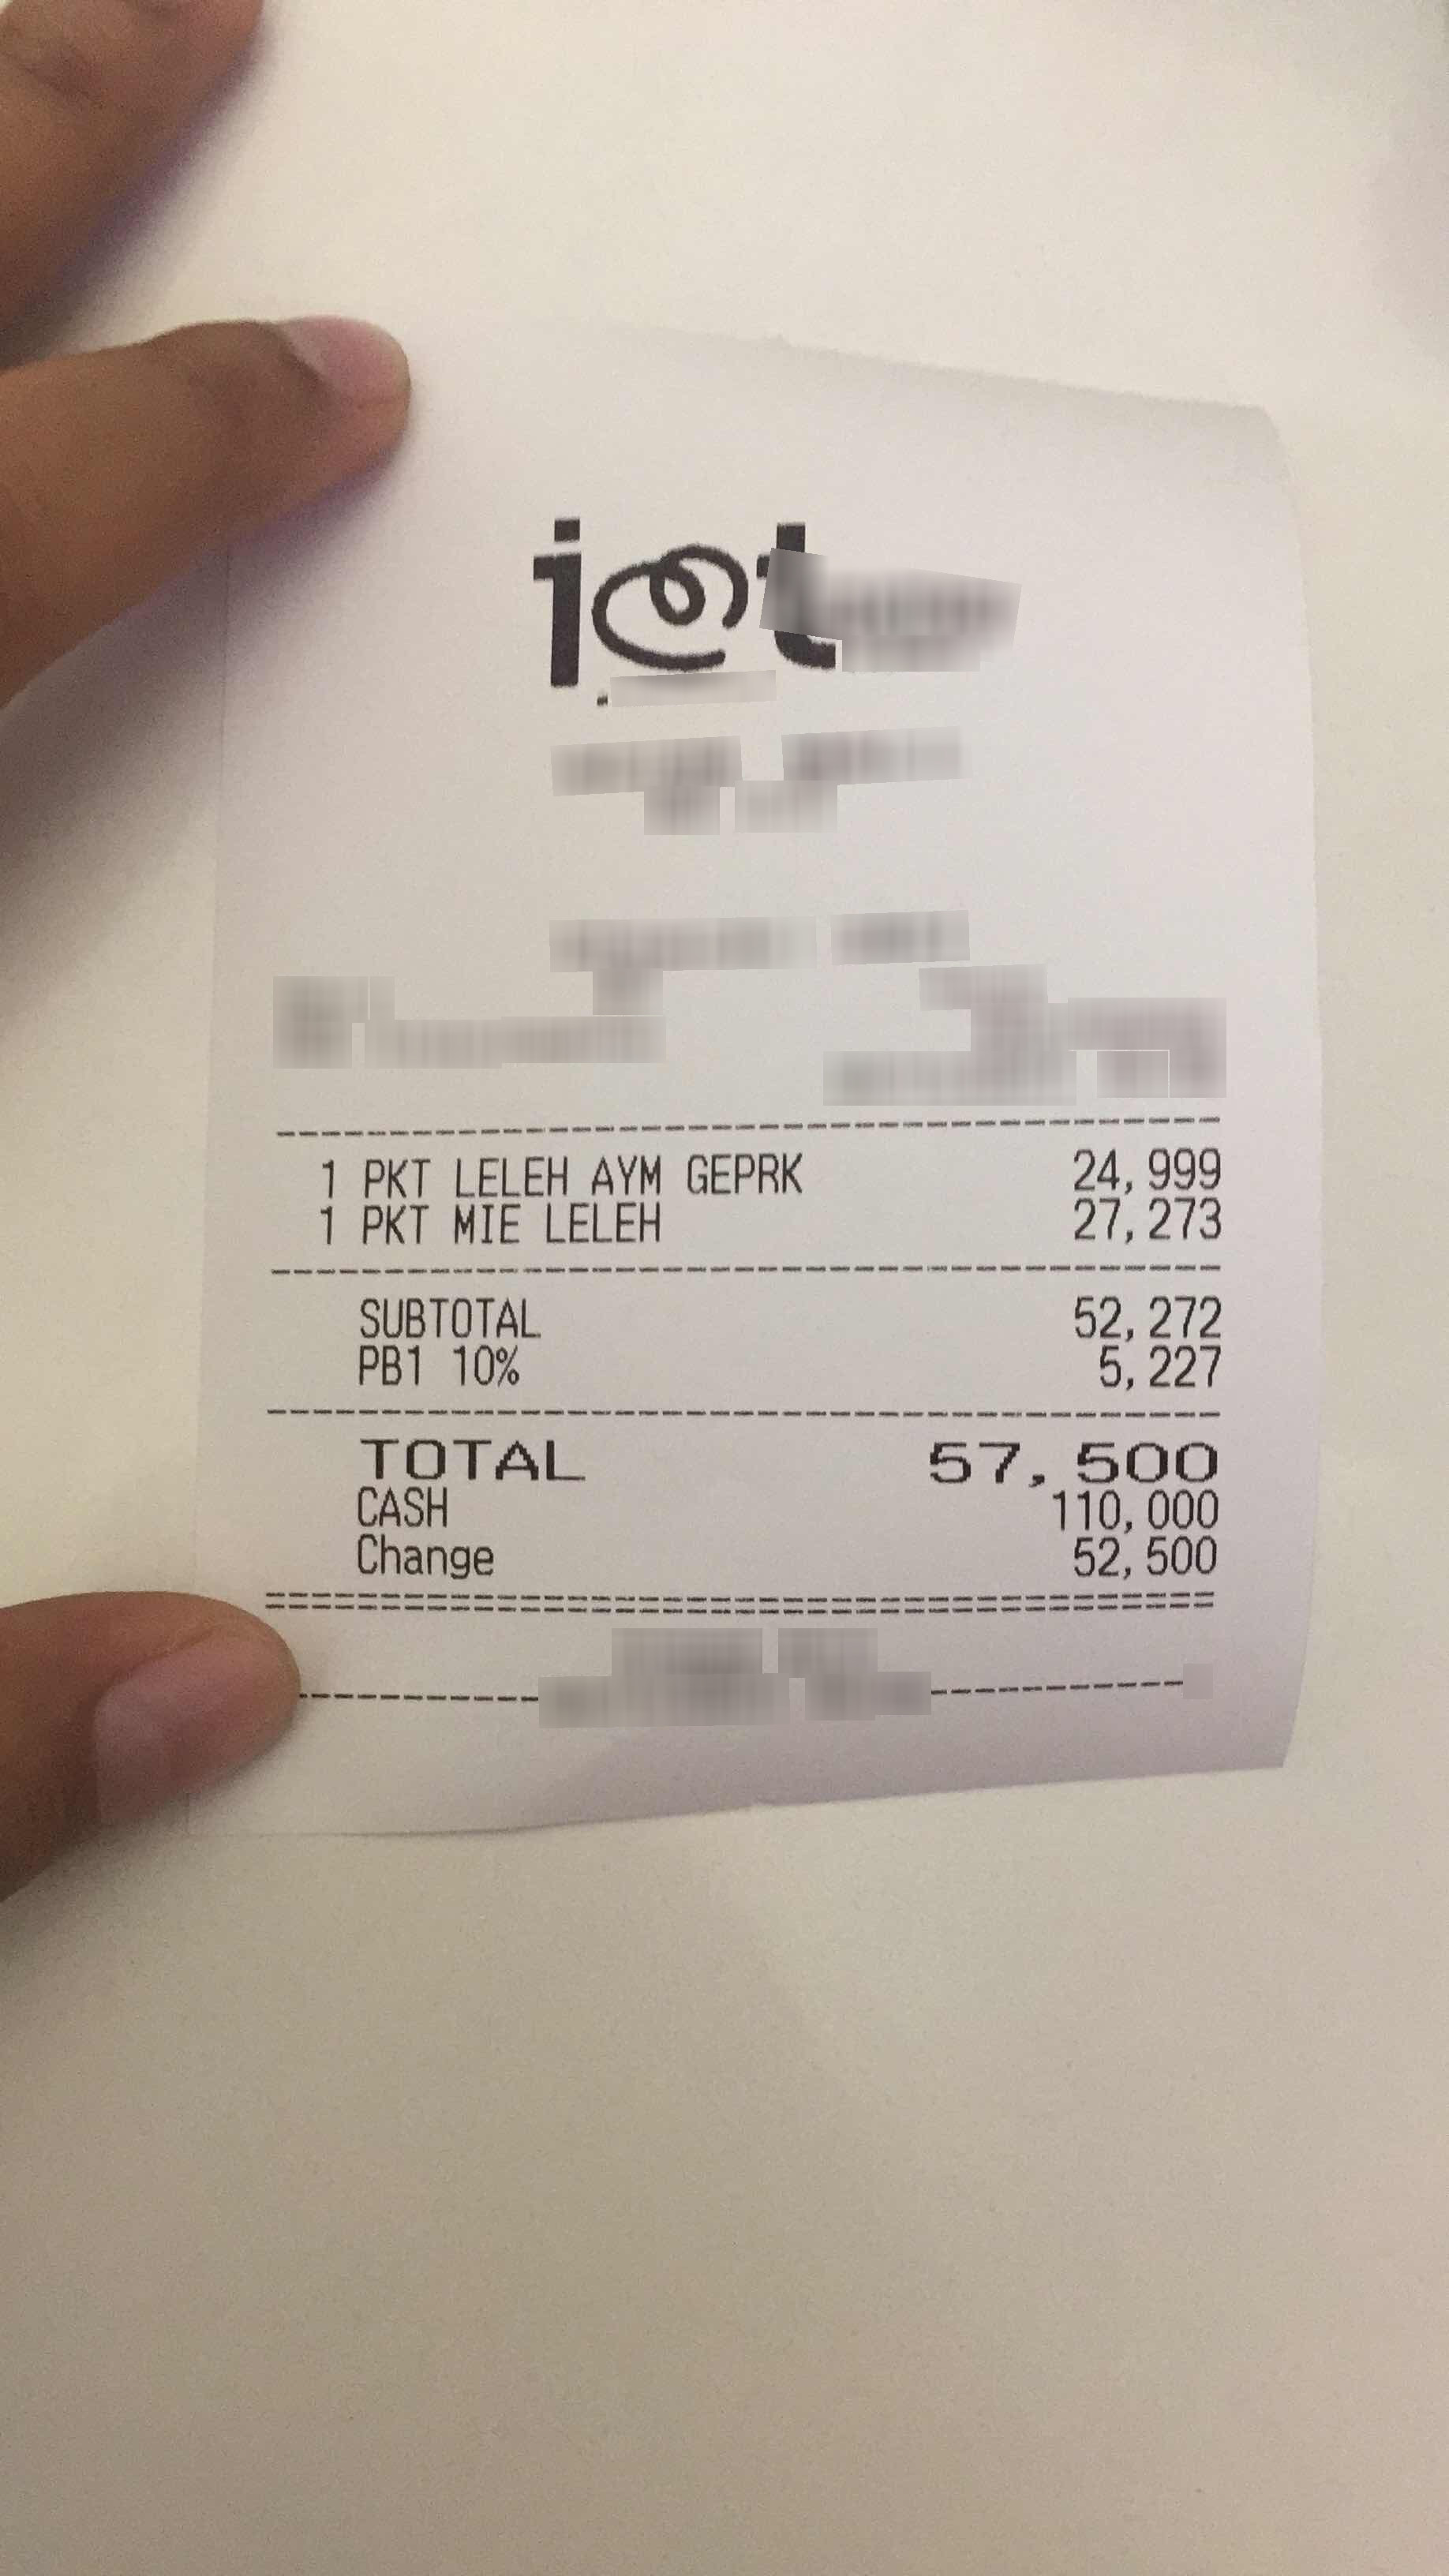
Number of items: 2
Subtotal: 52,272
Tax: 5,227
Total: 57,500
OCR text regions:
text: 1
text: PKT
text: LELEH
text: AYM
text: GEPRK
text: 24,999
text: 1
text: PKT
text: MIE
text: LELEH
text: 27,273
text: SUBTOTAL
text: 52,272
text: PB1
text: 10%
text: 5,227
text: TOTAL
text: 57,500
text: CASH
text: 110,000
text: Change
text: 52,500